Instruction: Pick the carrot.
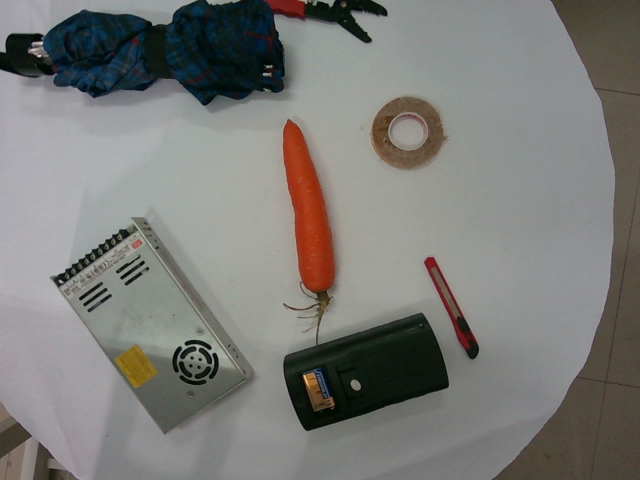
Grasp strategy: vertical